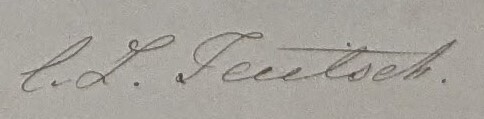
Signature of: q123463672